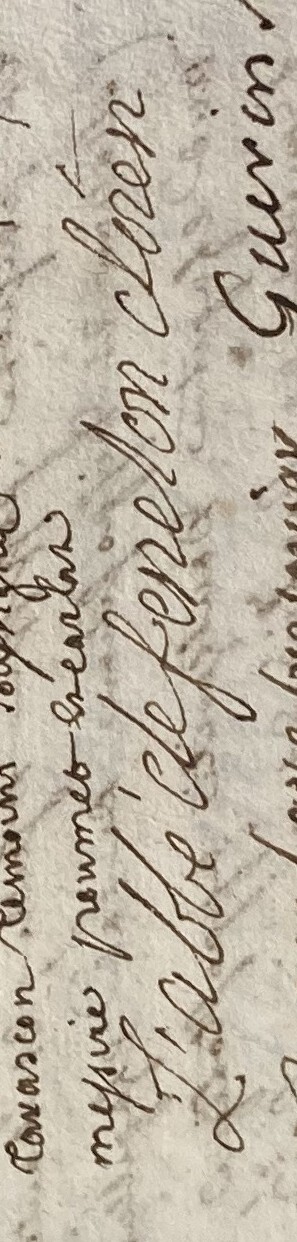
Signature of: françois de salignac de la motte fénelon